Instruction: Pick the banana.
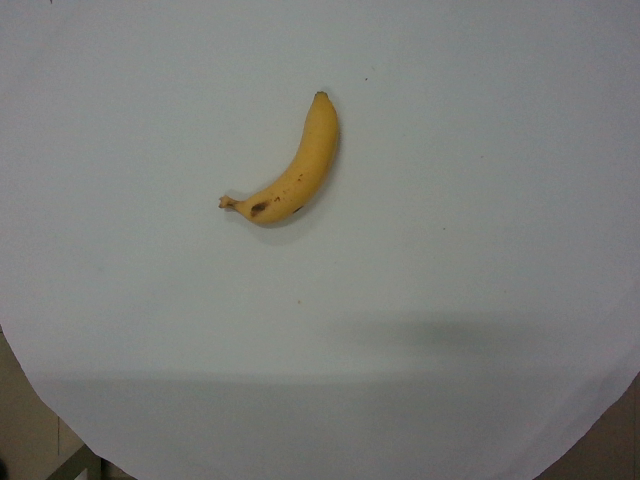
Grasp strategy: vertical